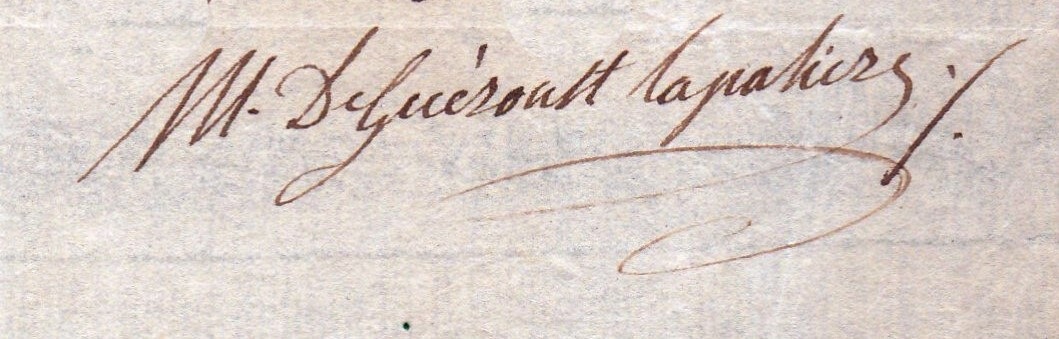
Signature of: marin guéroult lapalière